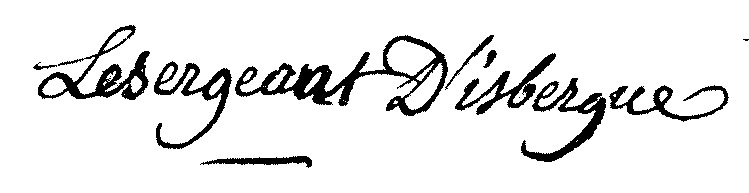
Signature of: louis joseph thomas le sergeant d isbergues